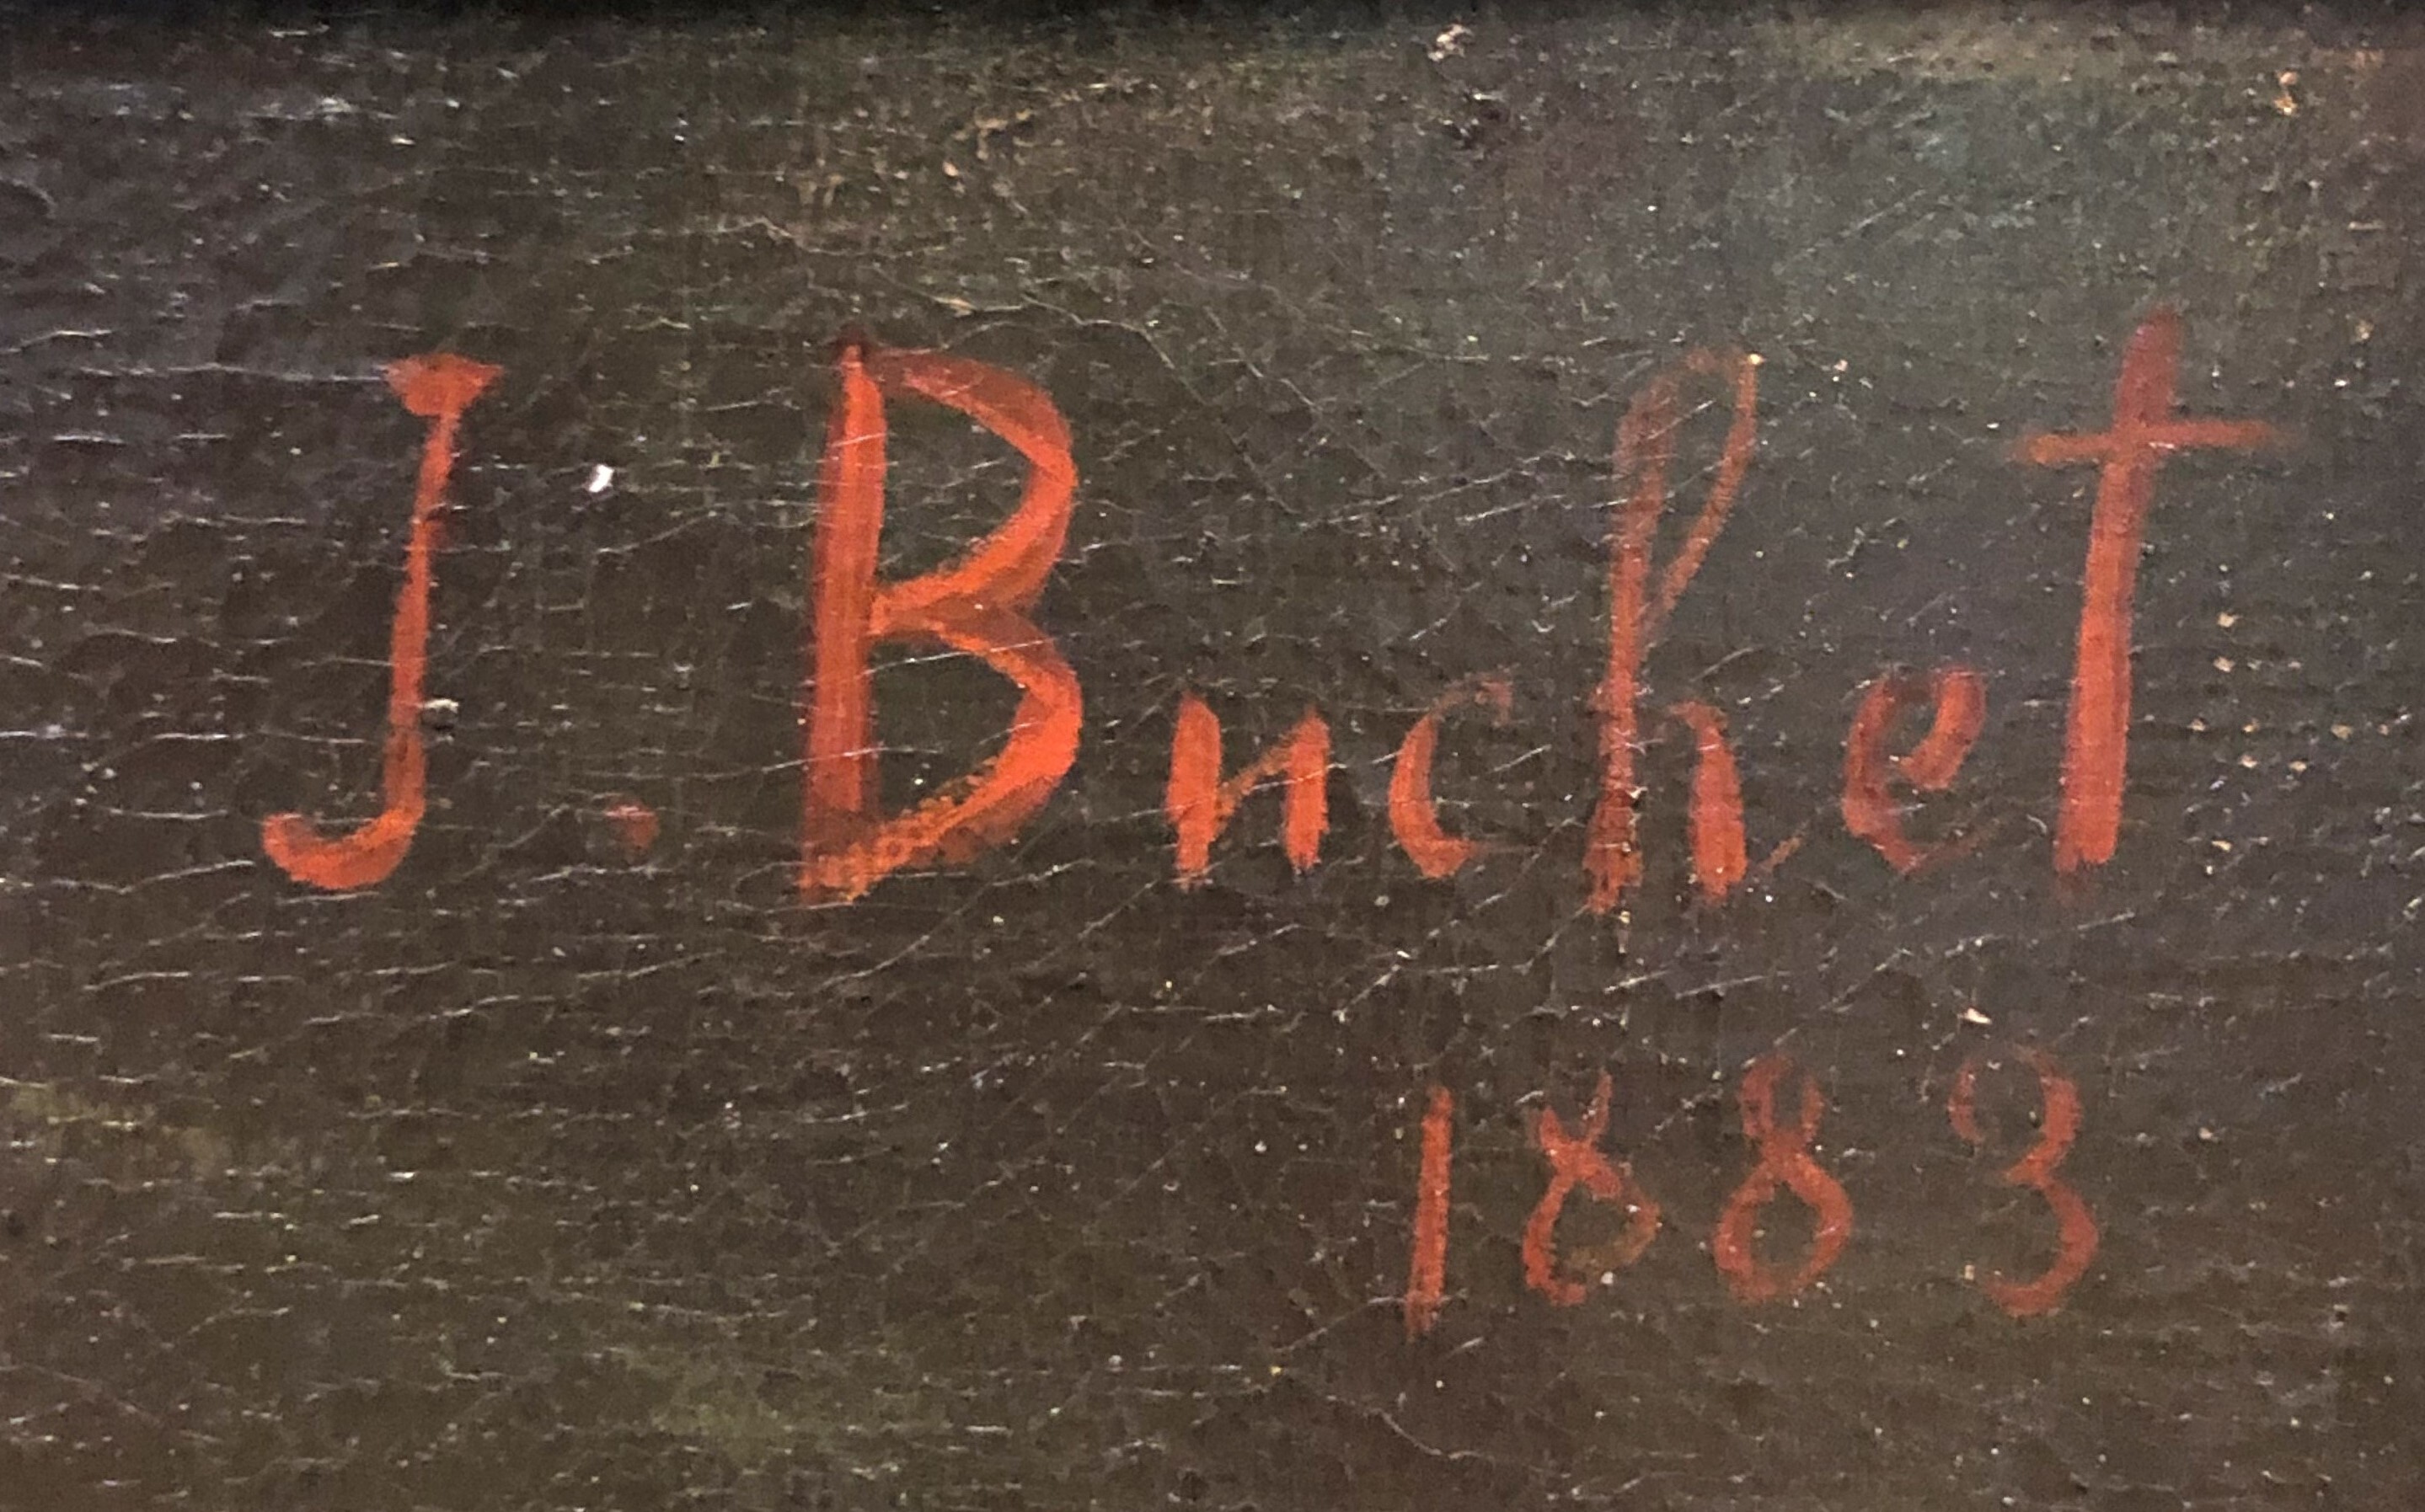
Signature of: julie buchet